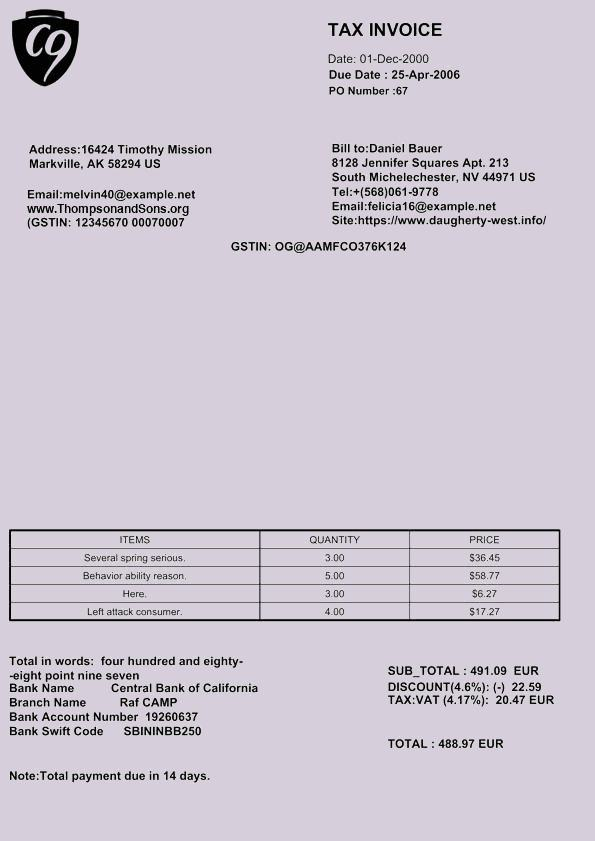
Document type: Invoice